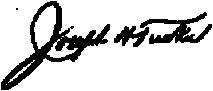
Signature of: joseph h tucker